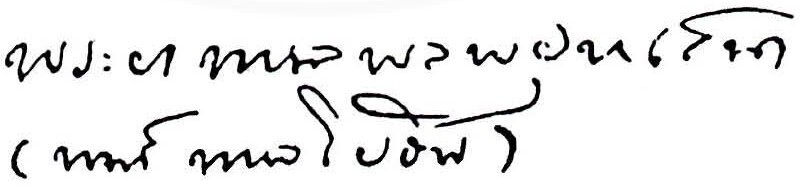
Signature of: phraya phahonphonphayuhasena